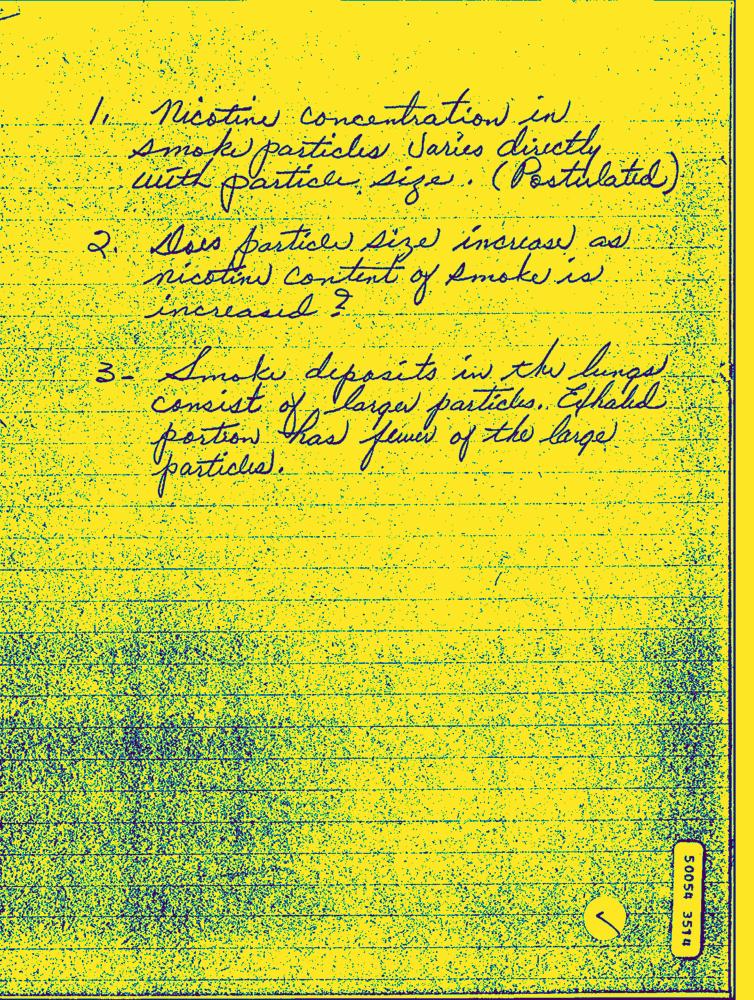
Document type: Hand-Written